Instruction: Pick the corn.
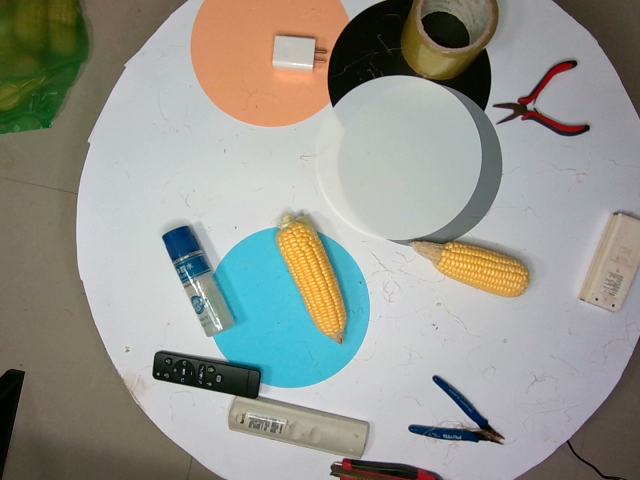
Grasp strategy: vertical